Question: How is the property described in the document?
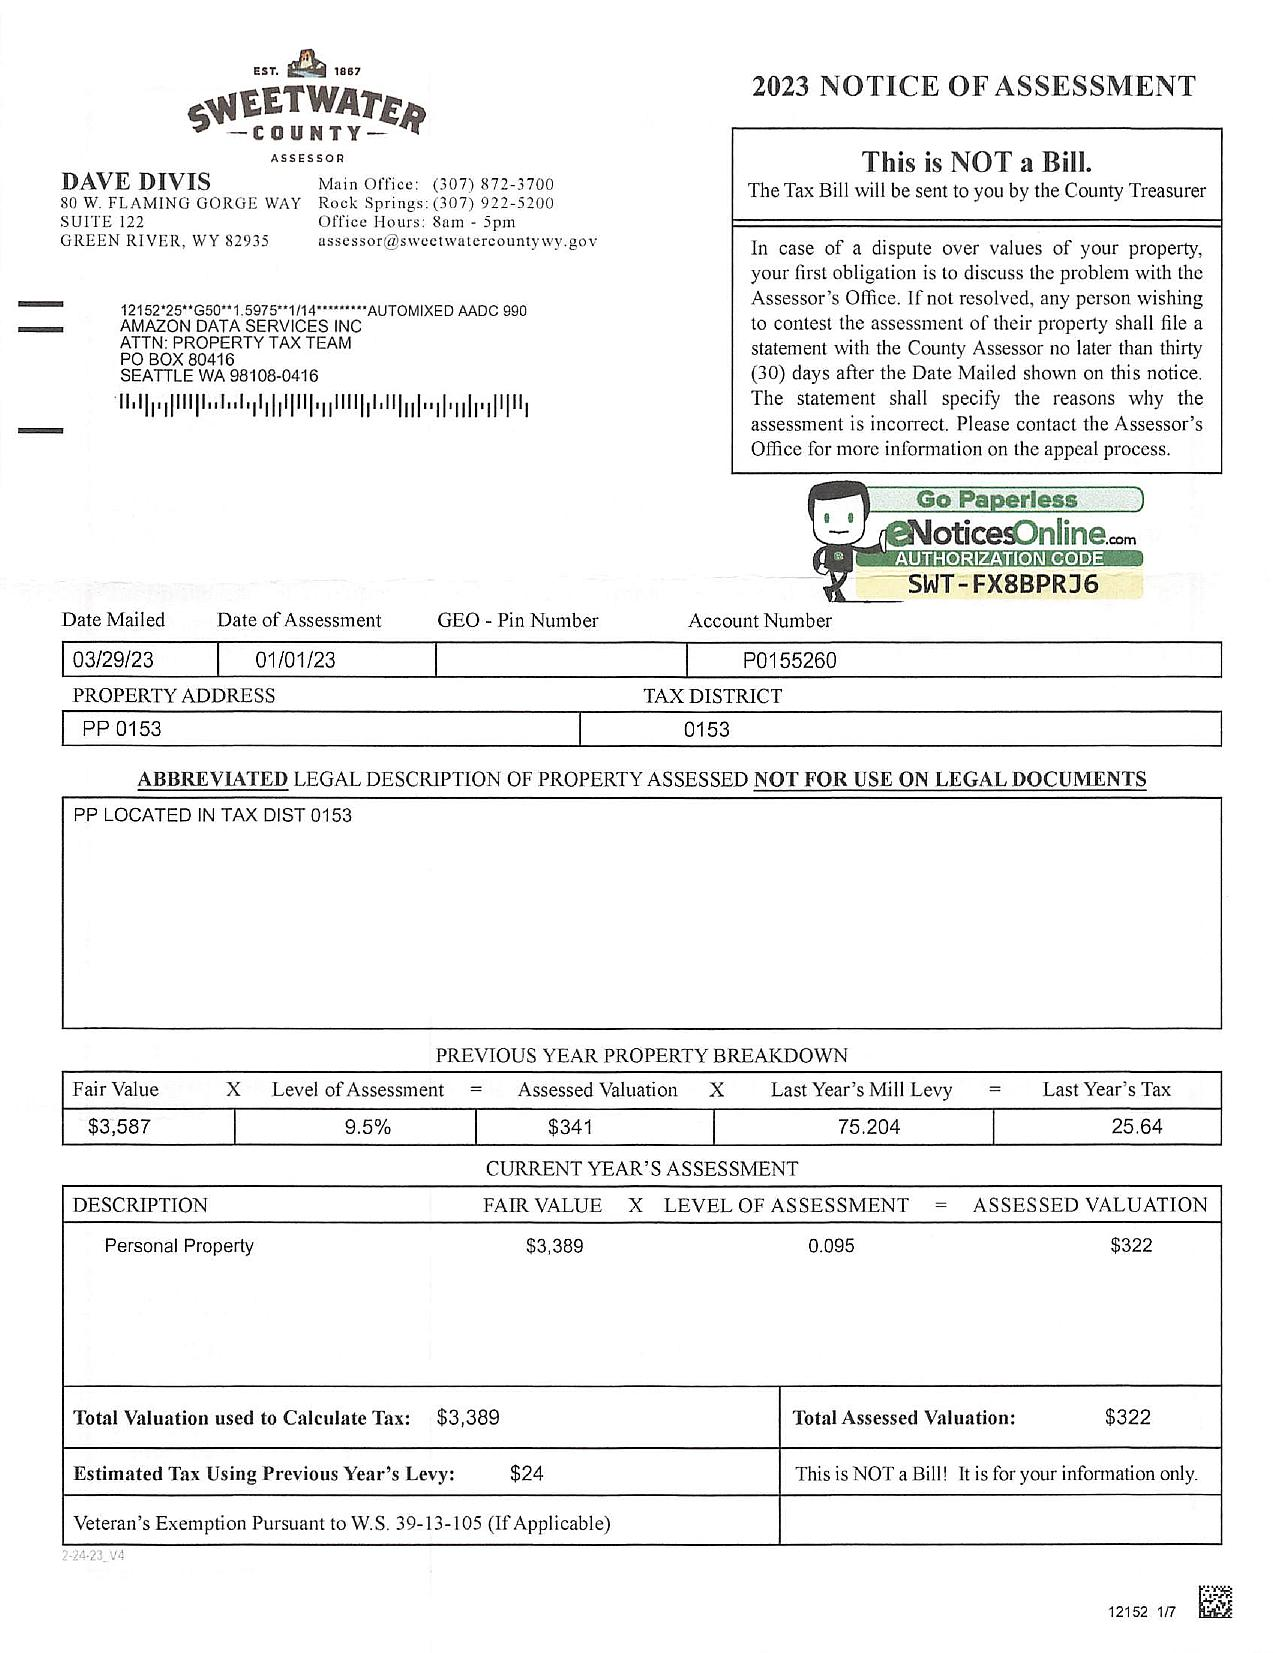
Answer: "PP LOCATED IN TAX DIST 0153"